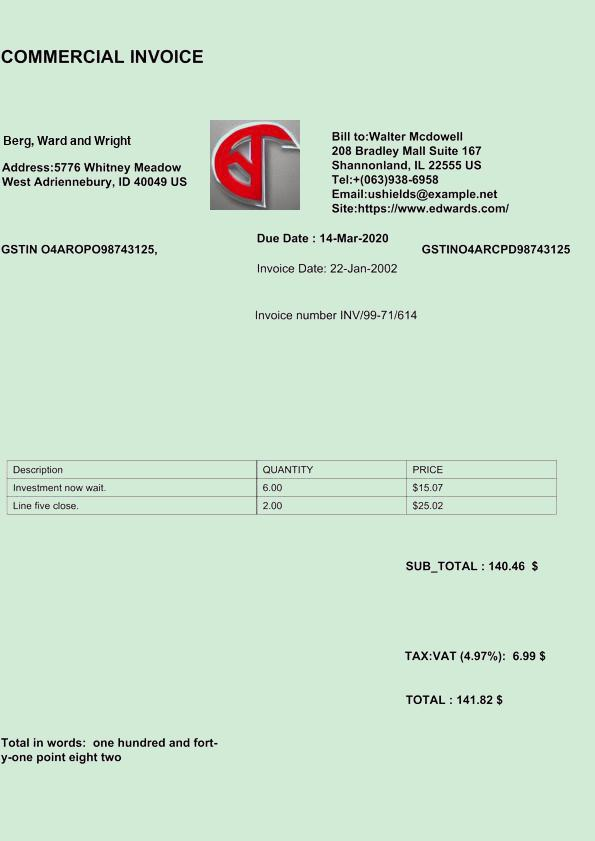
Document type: Invoice